Question: What is the main concern?
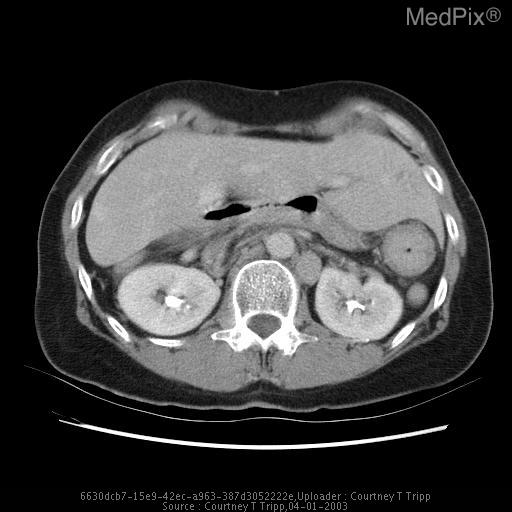
Answer: The findings suggest Radiologic findings:
Bochdalek's hernia is seen as a posterolateral diaphragmatic interruption with the finding of fat herniating through the interruption above the diaphragm.  Other intraperitoneal and/or retroperitoneal structures can also be seen herniating through the diaphragmatic interruption.  Axial CT scan (with sagittal and/or coronal reformations occasionally) of the abdomen is commonly accepted as the best diagnostic test to evaluate for diaphragmatic hernias.  Fluoroscopic Upper GI/SBF studies are helpful in defining the extent of intestinal herniation if present, and to evaluate for possible malrotation or strangulation.. Axial CT image showing incidental finging of interruption of the inferior vena cava with hemi-azygous vein continuation.. The patient might have a history of Known congenital right diaphragmatic hernia and occasional episodes of SOB, but normal PF tests. Request for assessment with UGI and SBFT was made to evaluate for evidence of malrotation and to determine the extent of herniated bowel within the thoracic cavity..